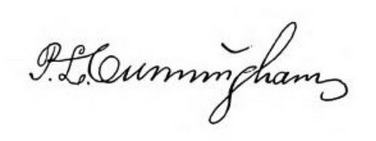
Signature of: peter l cunningham